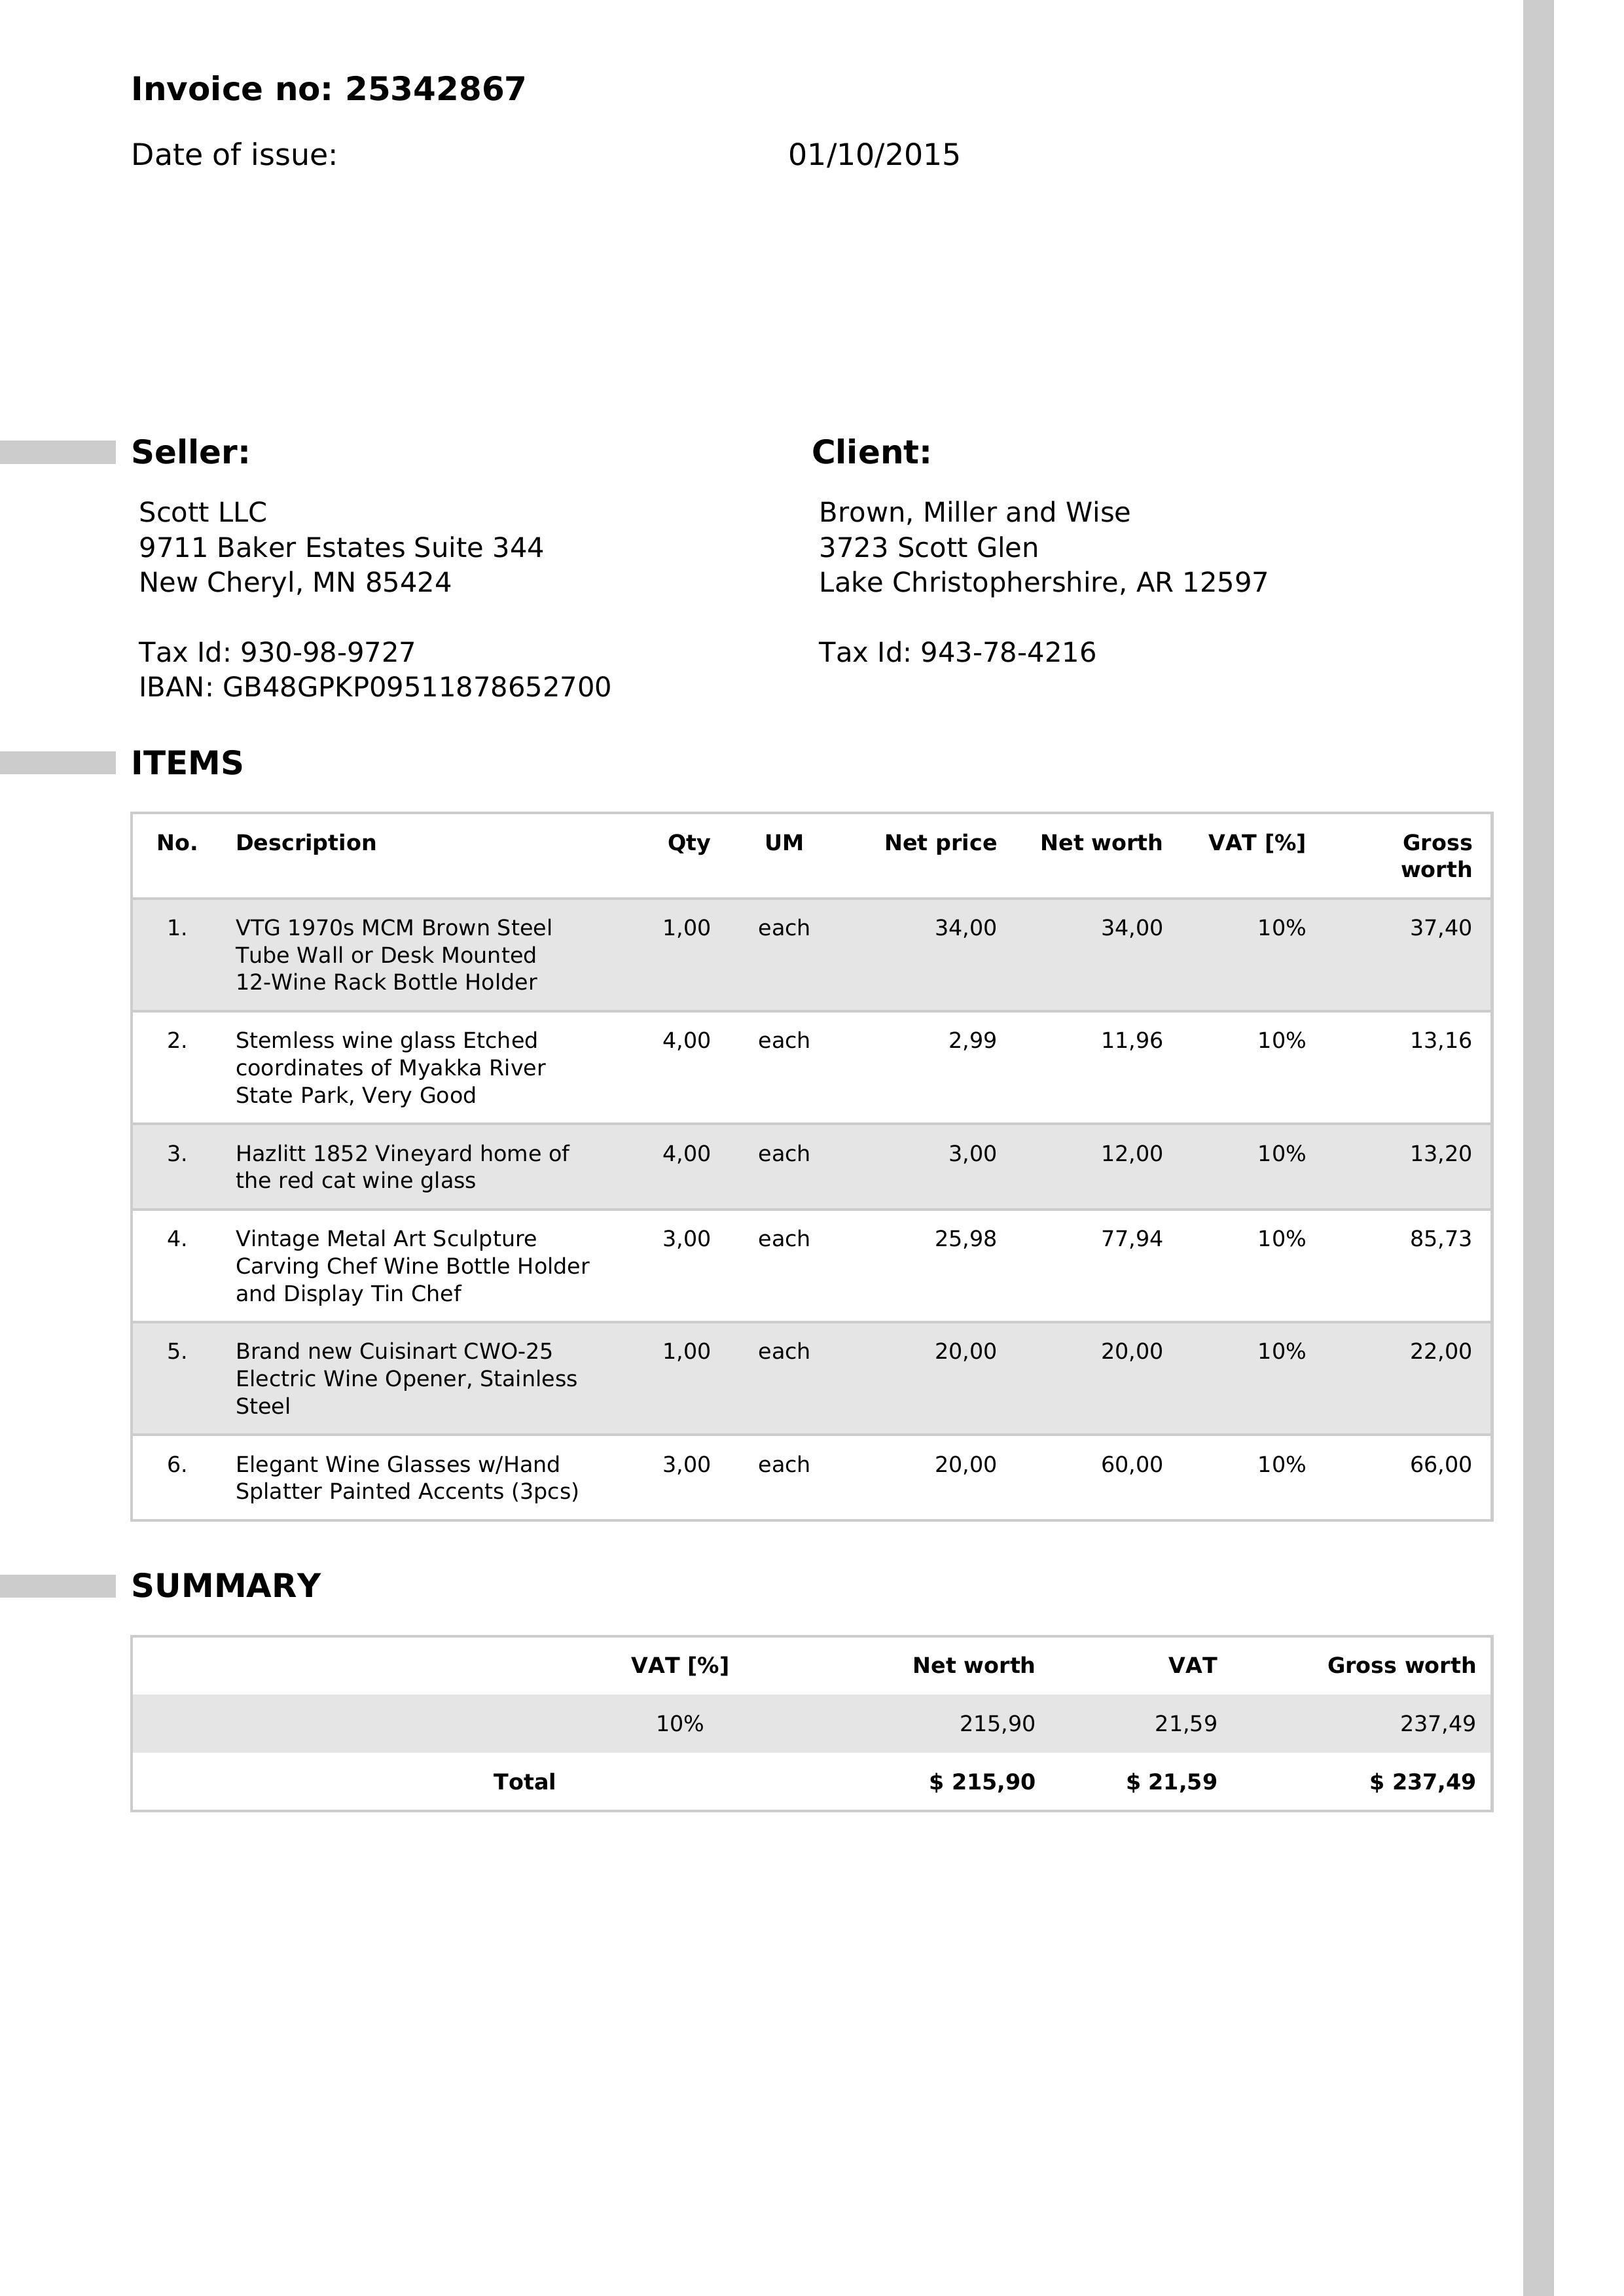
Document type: Invoice